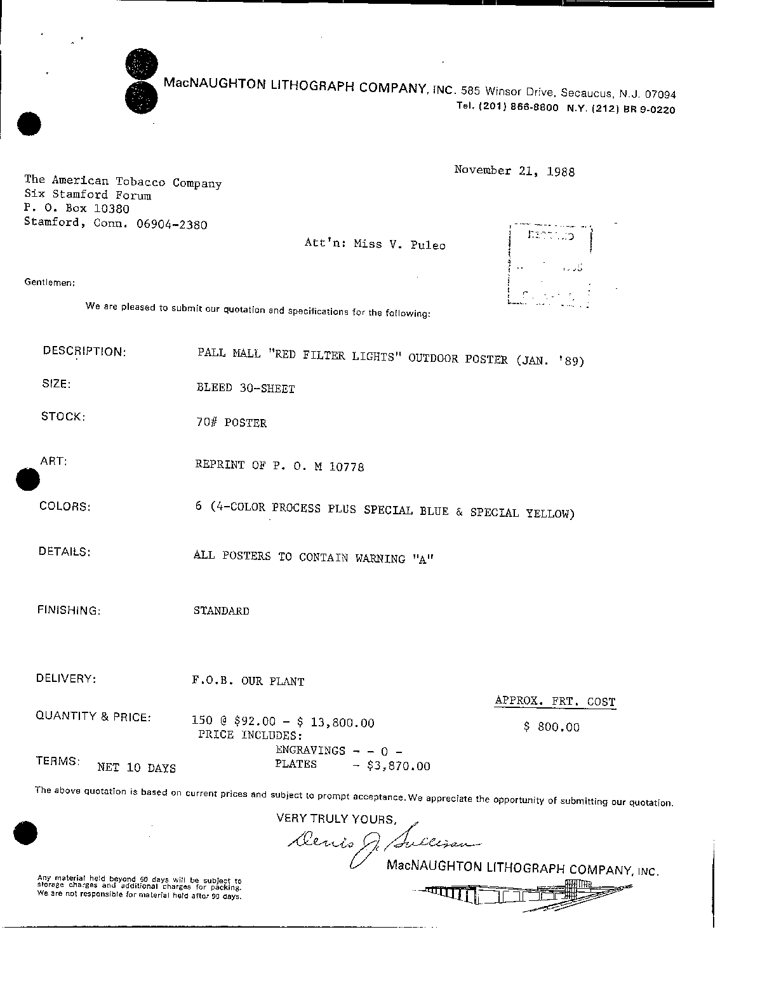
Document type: Invoice